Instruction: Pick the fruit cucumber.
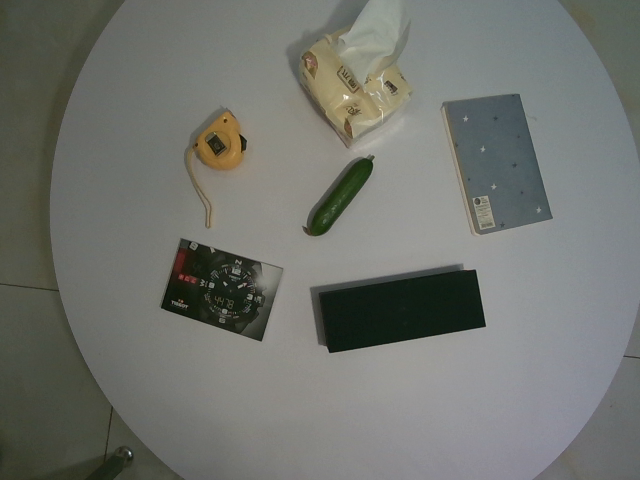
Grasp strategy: vertical